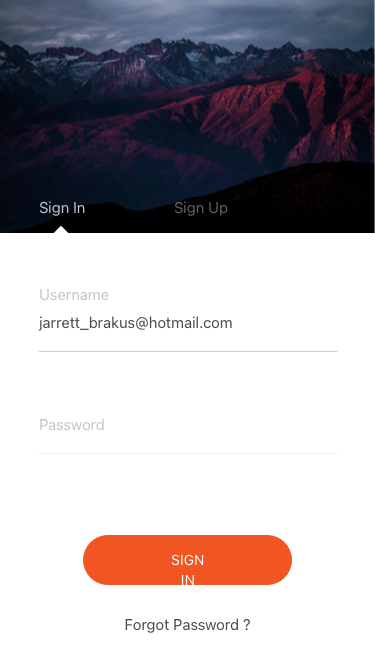
Text in this UI design:
Forgot Password ?
jarrett_brakus@hotmail.com
Username
Sign In
Sign Up
Password
Sign In